Question: Explain the disease:
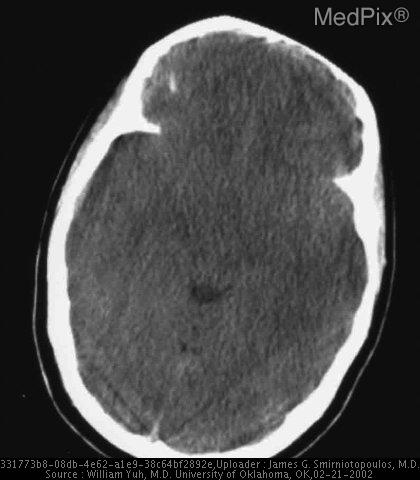
Answer: The disease is discussed as: Diffuse cerebral swelling (either from edema or hyperemia) cause profound increased intracranial pressure.  This may eventually progress to a complete cessation of cerebral perfusion and subsequent brain death.

A number of traumatic, toxic, metabolic, and vascular lesions may lead to diffuse cerebral swelling.  In some situations, the brain may be edematous (lower than normal attenuation) except for the outer cortex and the pial vessels.  In this situation, the appearance may mimic the high attenuation in the subarachnoid space that is more commonly caused by subarachnoid hemorrhage (SAH).

Real Subarachnoid Hemorrhage:
http://rad.usuhs.mil/medpix/radpix.html?mode=single&recnum=691